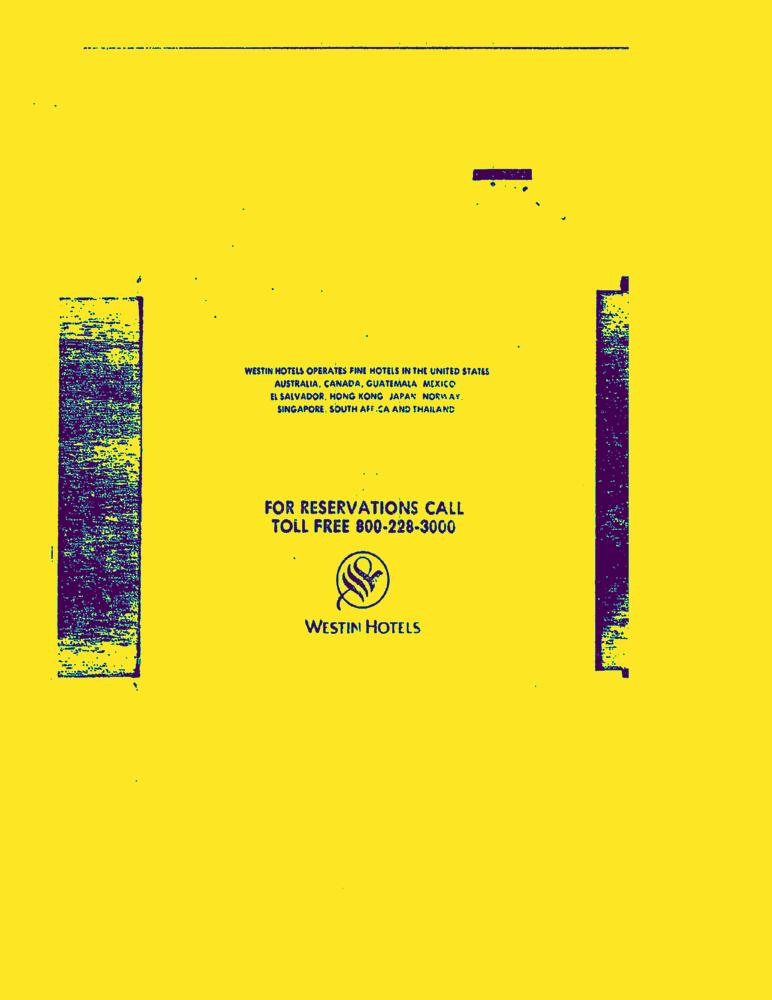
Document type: AD